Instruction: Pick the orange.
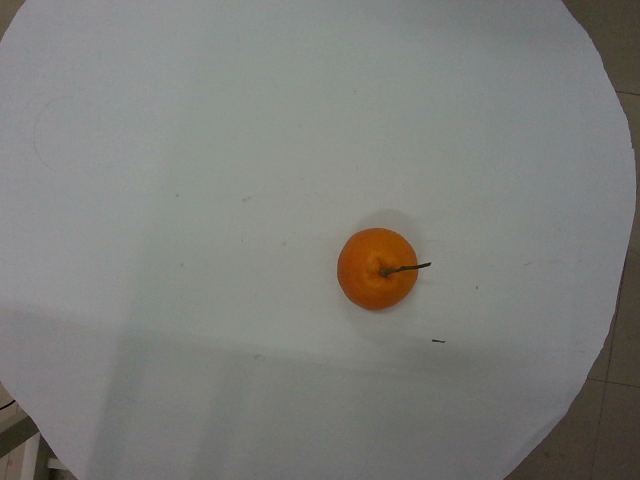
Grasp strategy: vertical